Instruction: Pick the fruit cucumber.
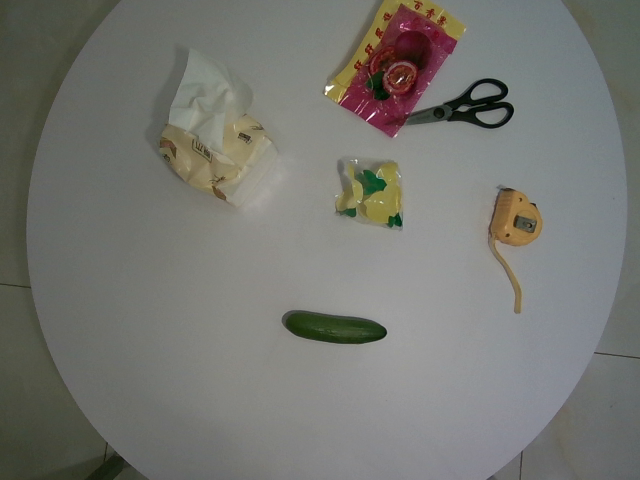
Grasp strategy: vertical